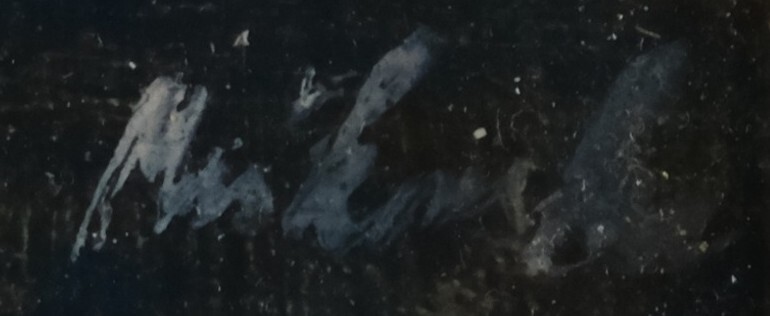
Signature of: miroslava miškovská